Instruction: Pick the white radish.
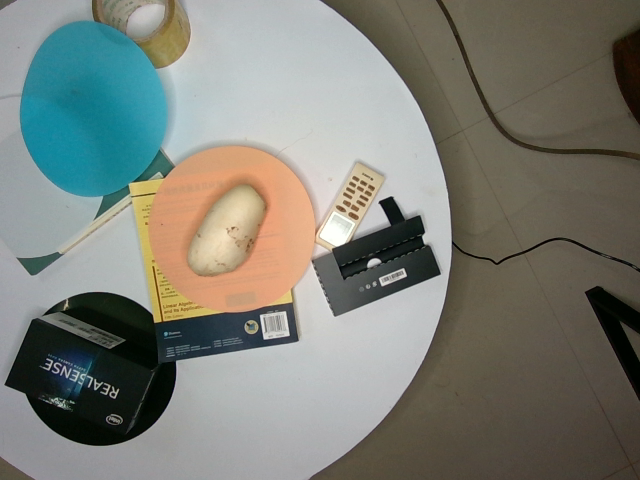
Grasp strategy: vertical